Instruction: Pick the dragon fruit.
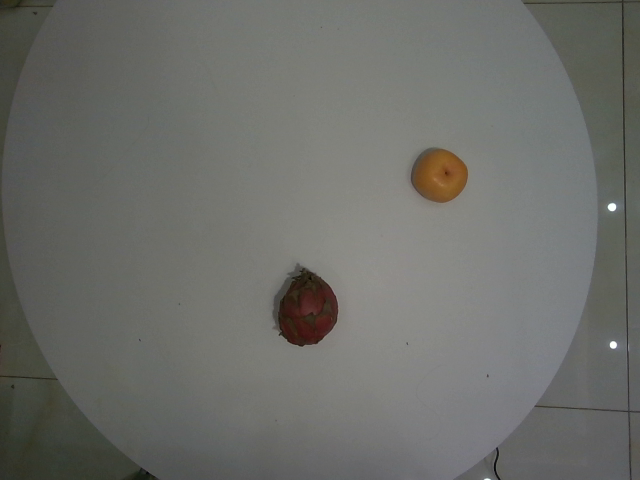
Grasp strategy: vertical